Question: What is the suspected problem?
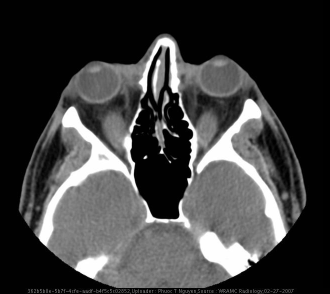
Answer: The findings suggest •  Bilateral proptosis and periorbital tissue edema
•  Enlarged inferior recti muscles
•  Increased periorbital fat distribution
•  Bellies of medial recti enlarged with normal tapering of tendons.
•  Enlarged superior, medial, inferior rectus muscles. Noncontrast axial CT image through orbits. Enlarged superior recti.. The patient might have a history of 45 year-old man with a past history of malignant testicular neoplasm and Hashimoto’s thyroiditis, presents now with a several-month history of worsening eye swelling, dryness, and irritation, gradually progressing to lid retraction and intermittent blurry vision, prompting a referral to ophthalmology.  He denies recent trauma, fever, chills, nausea, headaches..